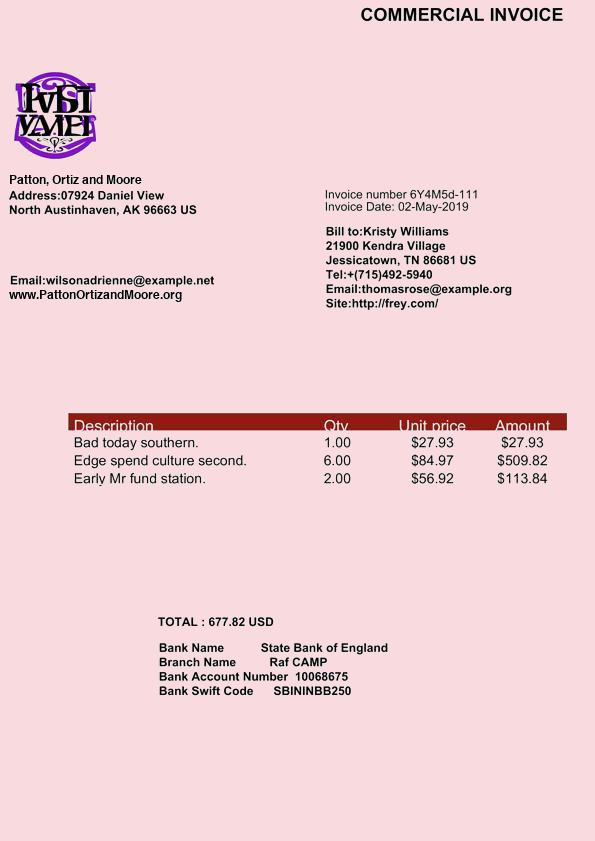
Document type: Invoice